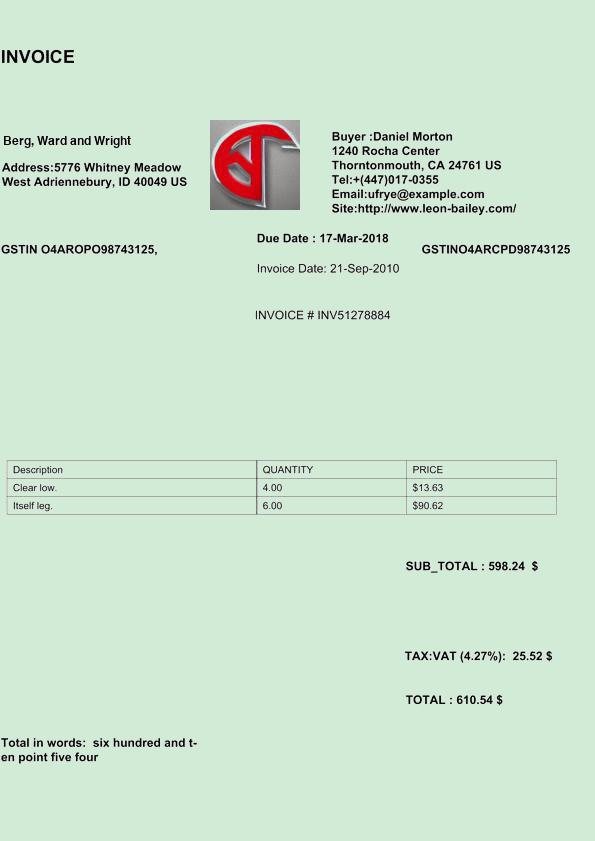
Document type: Invoice